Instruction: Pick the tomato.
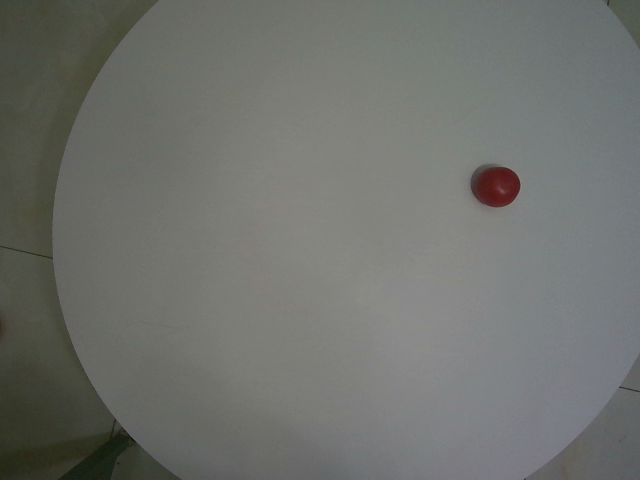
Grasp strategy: vertical